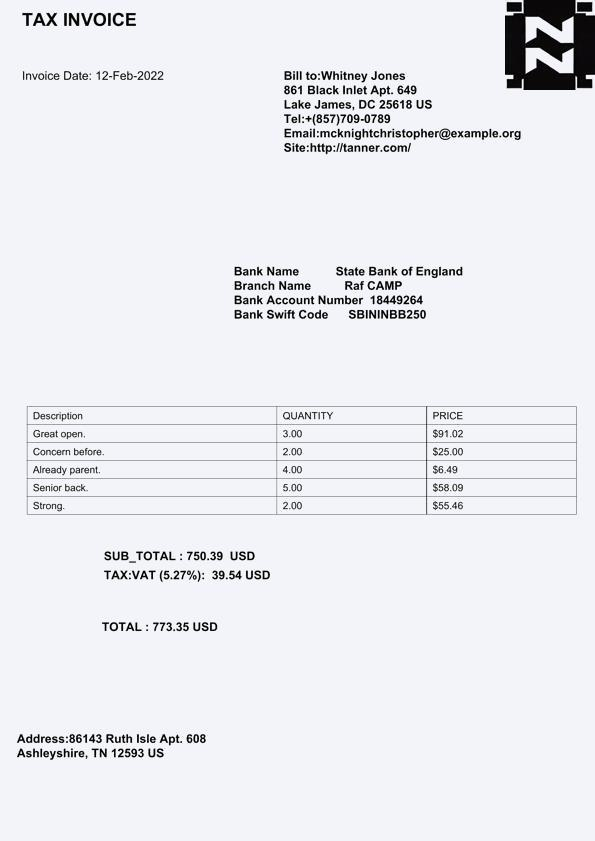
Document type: Invoice